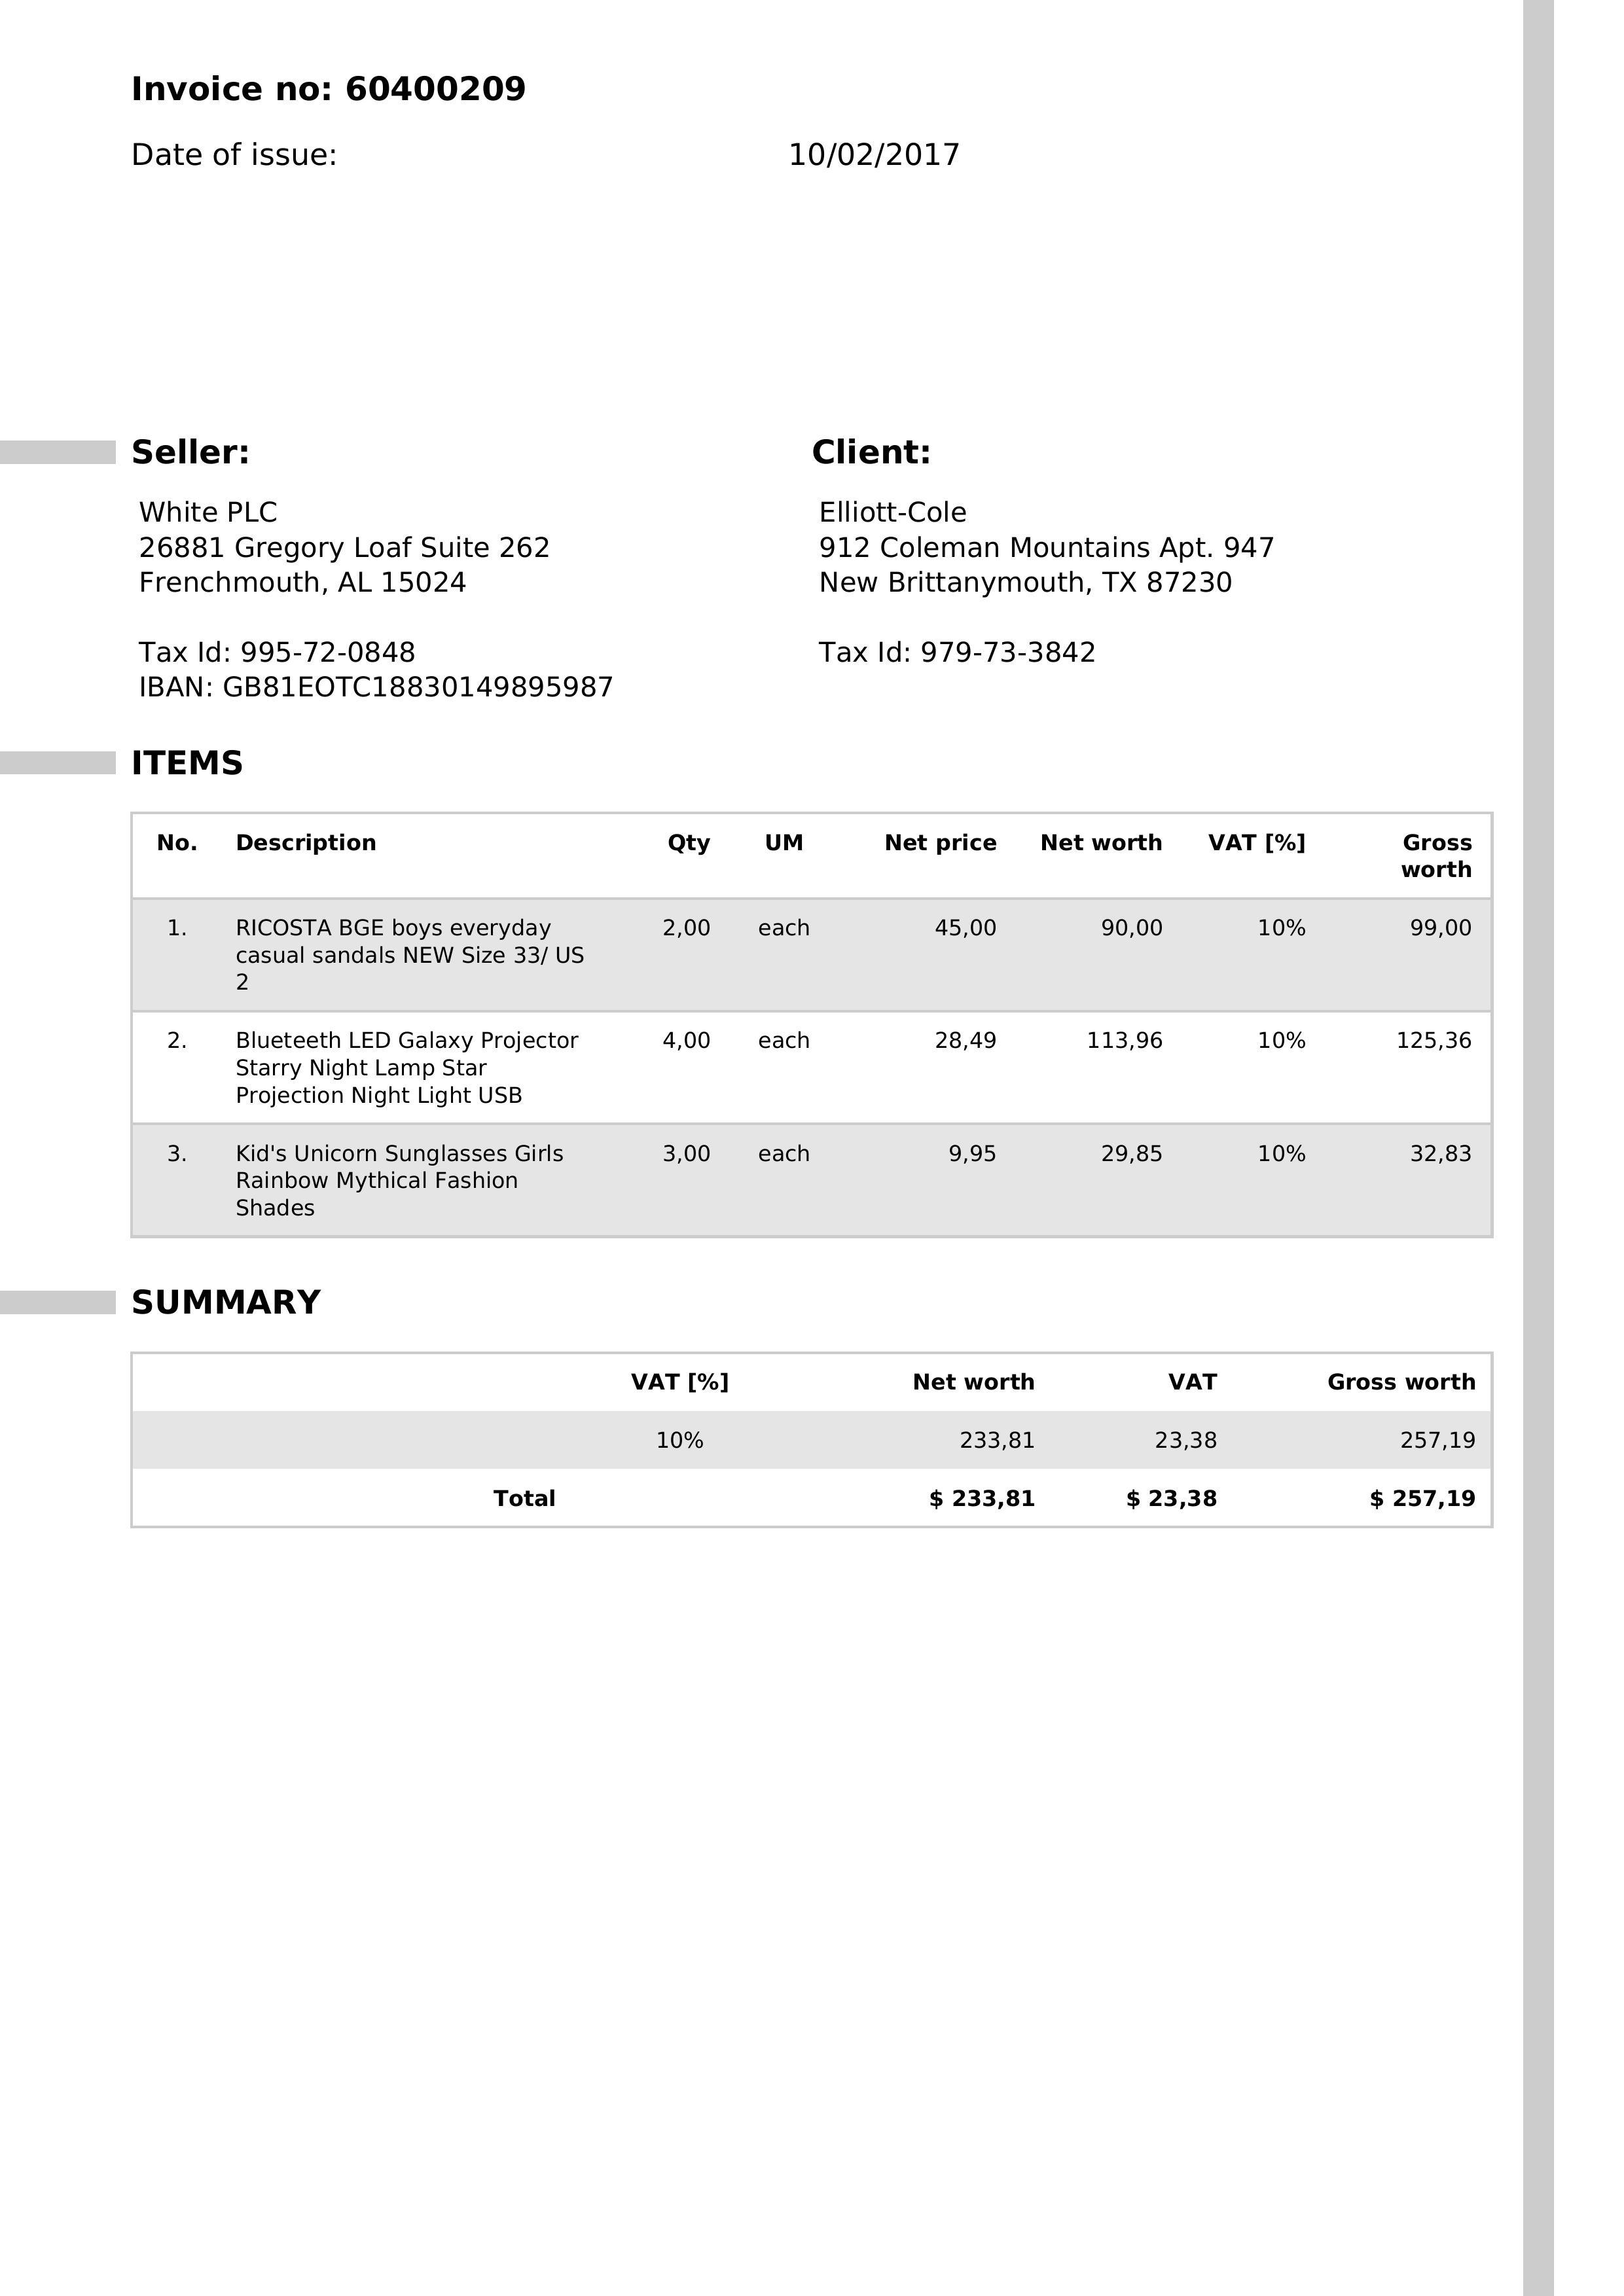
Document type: Invoice